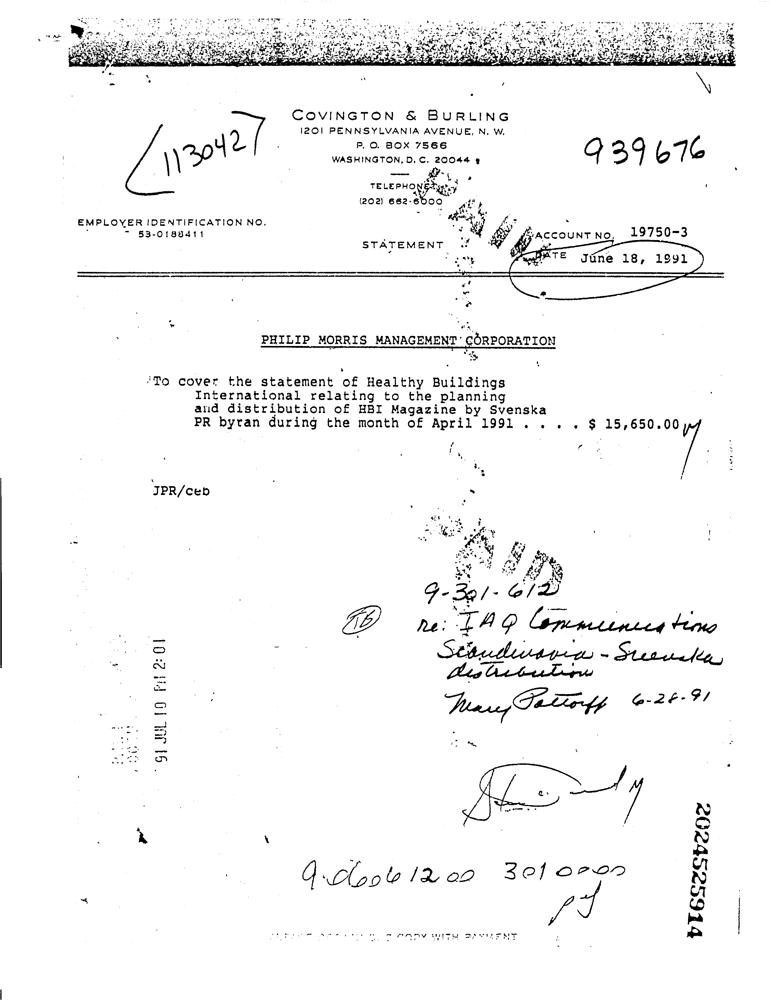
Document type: Invoice